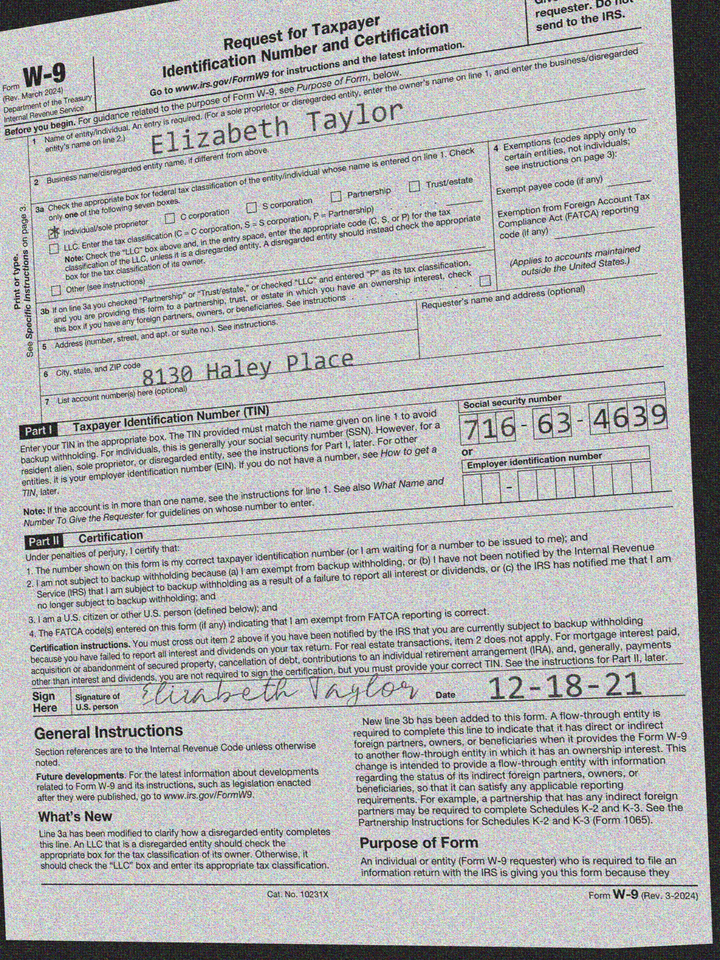
adr1: 8130 Haley Place
cbx: yes
ssn: 716634639
enm: Elizabeth Taylor
sdt: 12-18-21